Patient: Female, age 17
A 17-year-old female with the second relapse of B-ALL received chimeric antigen T-cell (CART) salvage therapy, followed by co-transplantation of haploidentical stem cells and unrelated cord blood in September 2021. The patient had a previous disseminated pulmonary tuberculosis infection during the first relapse in July 2020. However, she recovered well after treatment with anti-tuberculosis drugs, including isoniazid (10 mg/kg/day), rifampicin (10 mg/kg/day), and levofloxacin (10 mg/kg/day) from July 2020 to April 2021, and continued to receive oral isoniazid prophylaxis until 3 days prior to HSCT. Chest computed tomography (CT) revealed no residual tuberculosis lesions and interferon-gamma (IFN-gamma) release assays was negative prior to transplantation. Furthermore, there was no evidence of fungal infection during chemotherapy or prior to HSCT.
The patient received a myeloablative conditioning regimen consisting of cyclophosphamide, busulfan, fludarabine, and thiotepa without total body irradiation. The post-transplant immunosuppressants included of post-transplant cyclophosphamide, cyclosporine, and mycophenolate mofetil. In addition, oral posaconazole (200 mg every 8h) was commenced 3 days after HSCT as an antifungal prophylaxis. Additionally, neutrophils and platelets were engrafted on 15 and 24 days after transplantation, respectively. Engraftment syndrome with fever, skin rashes, and elevated bilirubin levels was observed during cell engraftment from day 14 after transplantation. However, these symptoms resolved after intravenous administration of methylprednisolone (1 mg/kg/day for 4 days from day 15 to day 18, after which the dose was tapered and discontinued on 27 days after HSCT). No other severe complications were noted.
The patient began to cough slightly from 23 days after HSCT. Since this patient had a history of tuberculosis infection, rifapentine (600 mg per week) was administered in combination with isoniazid (10 mg/kg/day) for tuberculosis prophylaxis. However, the patient showed no signs of respiratory distress, including dyspnea, tachypnea, and hypoxemia. The cough lasted five days, and the patient developed a throbbing, dull pain in the back. A chest CT was performed, and a large nodular lesion (32.02 mm x 24.77 mm x 42.73 mm) with a faint surrounding vitreous subpleural of the right upper lobe was observed (Figure 1A and B). Therefore the patient was suspected of having tuberculosis or an IFI, and a bronchoscopy was performed. Caspofungin (loading dose at 70 mg/m2 for 1 day and then 50 mg/m2/day) was commenced on day 27 after HSCT, and posaconazole was switched to intravenous voriconazole (loading dose at 9mg/kg, every 12h, for 1 day and then 8mg/kg, every 12h) because the patient developed a fever 4 days later. The bronchoalveolar (BAL) fluid was positive for cytomegalovirus (CMV), human herpes virus 6 (HHV-6), and Actinomyces odontolyticus using next-generation sequencing. However, in contrast, using the PCR-based analysis, the BAL fluid was negative for fungi and tuberculosis. In addition, bacterial and fungal cultures of the BAL fluid were negative.
The antibiotics, imipenem (15mg/kg, every 6h) and high-dose penicillin (100,000 U/kg, every 6 h) were administered to treat Actinomyces infections for 2 months. Ganciclovir (5 mg/kg, every 12h) was also commenced for antiviral treatment. Despite the above treatment, the patient began to have hemoptysis, and a reassessment of the chest CT showed that the lung lesion was unresolved. Therefore, a wedge resection of the lung lesion was performed because the lesion was still localized. The next-generation sequencing analysis of the lung tissue revealed C. cinerea infection (NCBI accession PRJNA938261). This was later confirmed when septate hyphae were observed by both Wright-Giemsa and hexamine-silver staining of lung sections, indicative of C. cinerea infection (Figure 2). Therefore, antifungal treatment was switched to amphotericin B (starting from 0.1 mg/kg/day then gradually increased to 0.7 mg/kg/day) for 2 weeks, followed by oral voriconazole as follow-up therapy. Chest CT scans showed no new lung lesions 5 months after the wedge resection surgery (Figure 1C).
Keywords: coprinopsis cinerea, hormographiella aspergillata, case report, hematopoietic stem cell transplantation, invasive fungal infection, leukemia
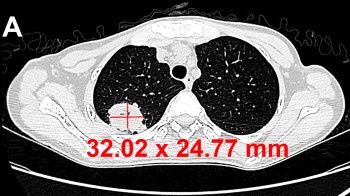
Image caption: Chest computed tomography images of the patient before and after wedge resection of the lung lesions. The chest CT scans show no new lung lesions 5 months after the wedge resection (C).